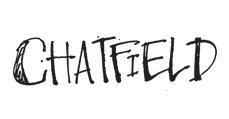
Signature of: jason chatfield